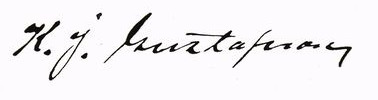
Signature of: karl johan alfred gustafsson